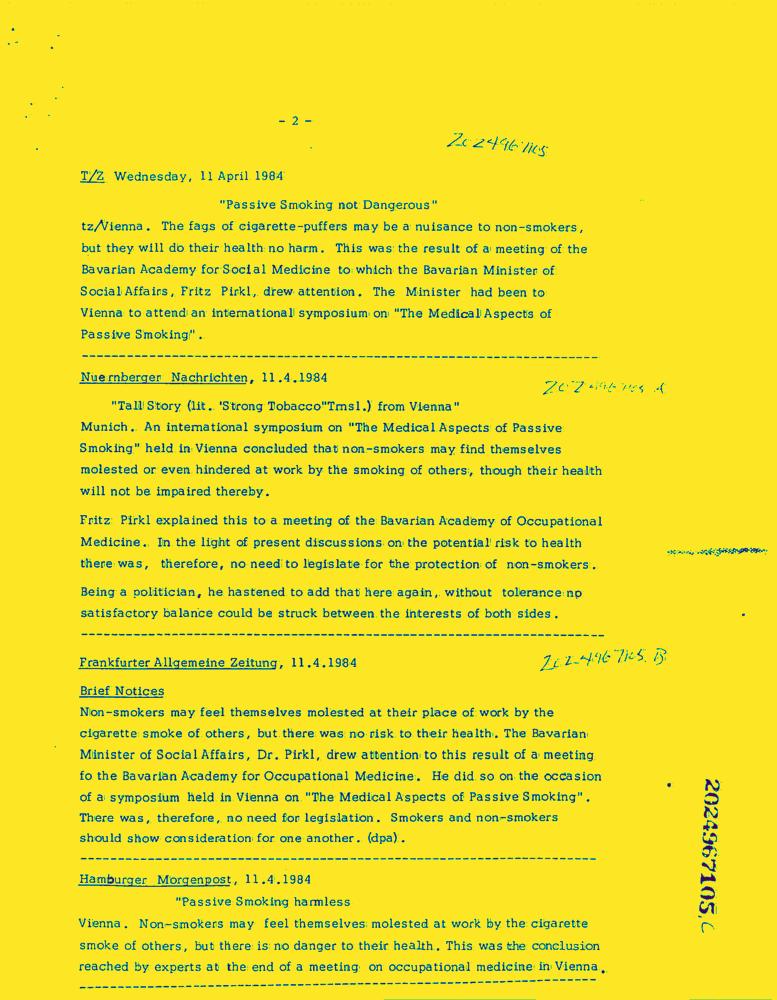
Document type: News-Article